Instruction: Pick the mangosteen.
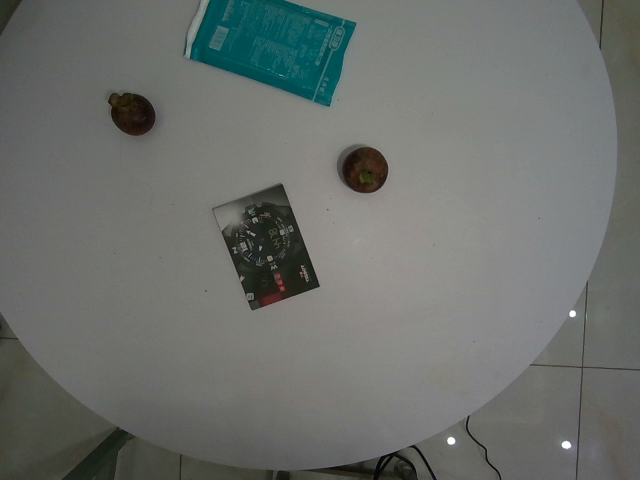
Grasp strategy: vertical